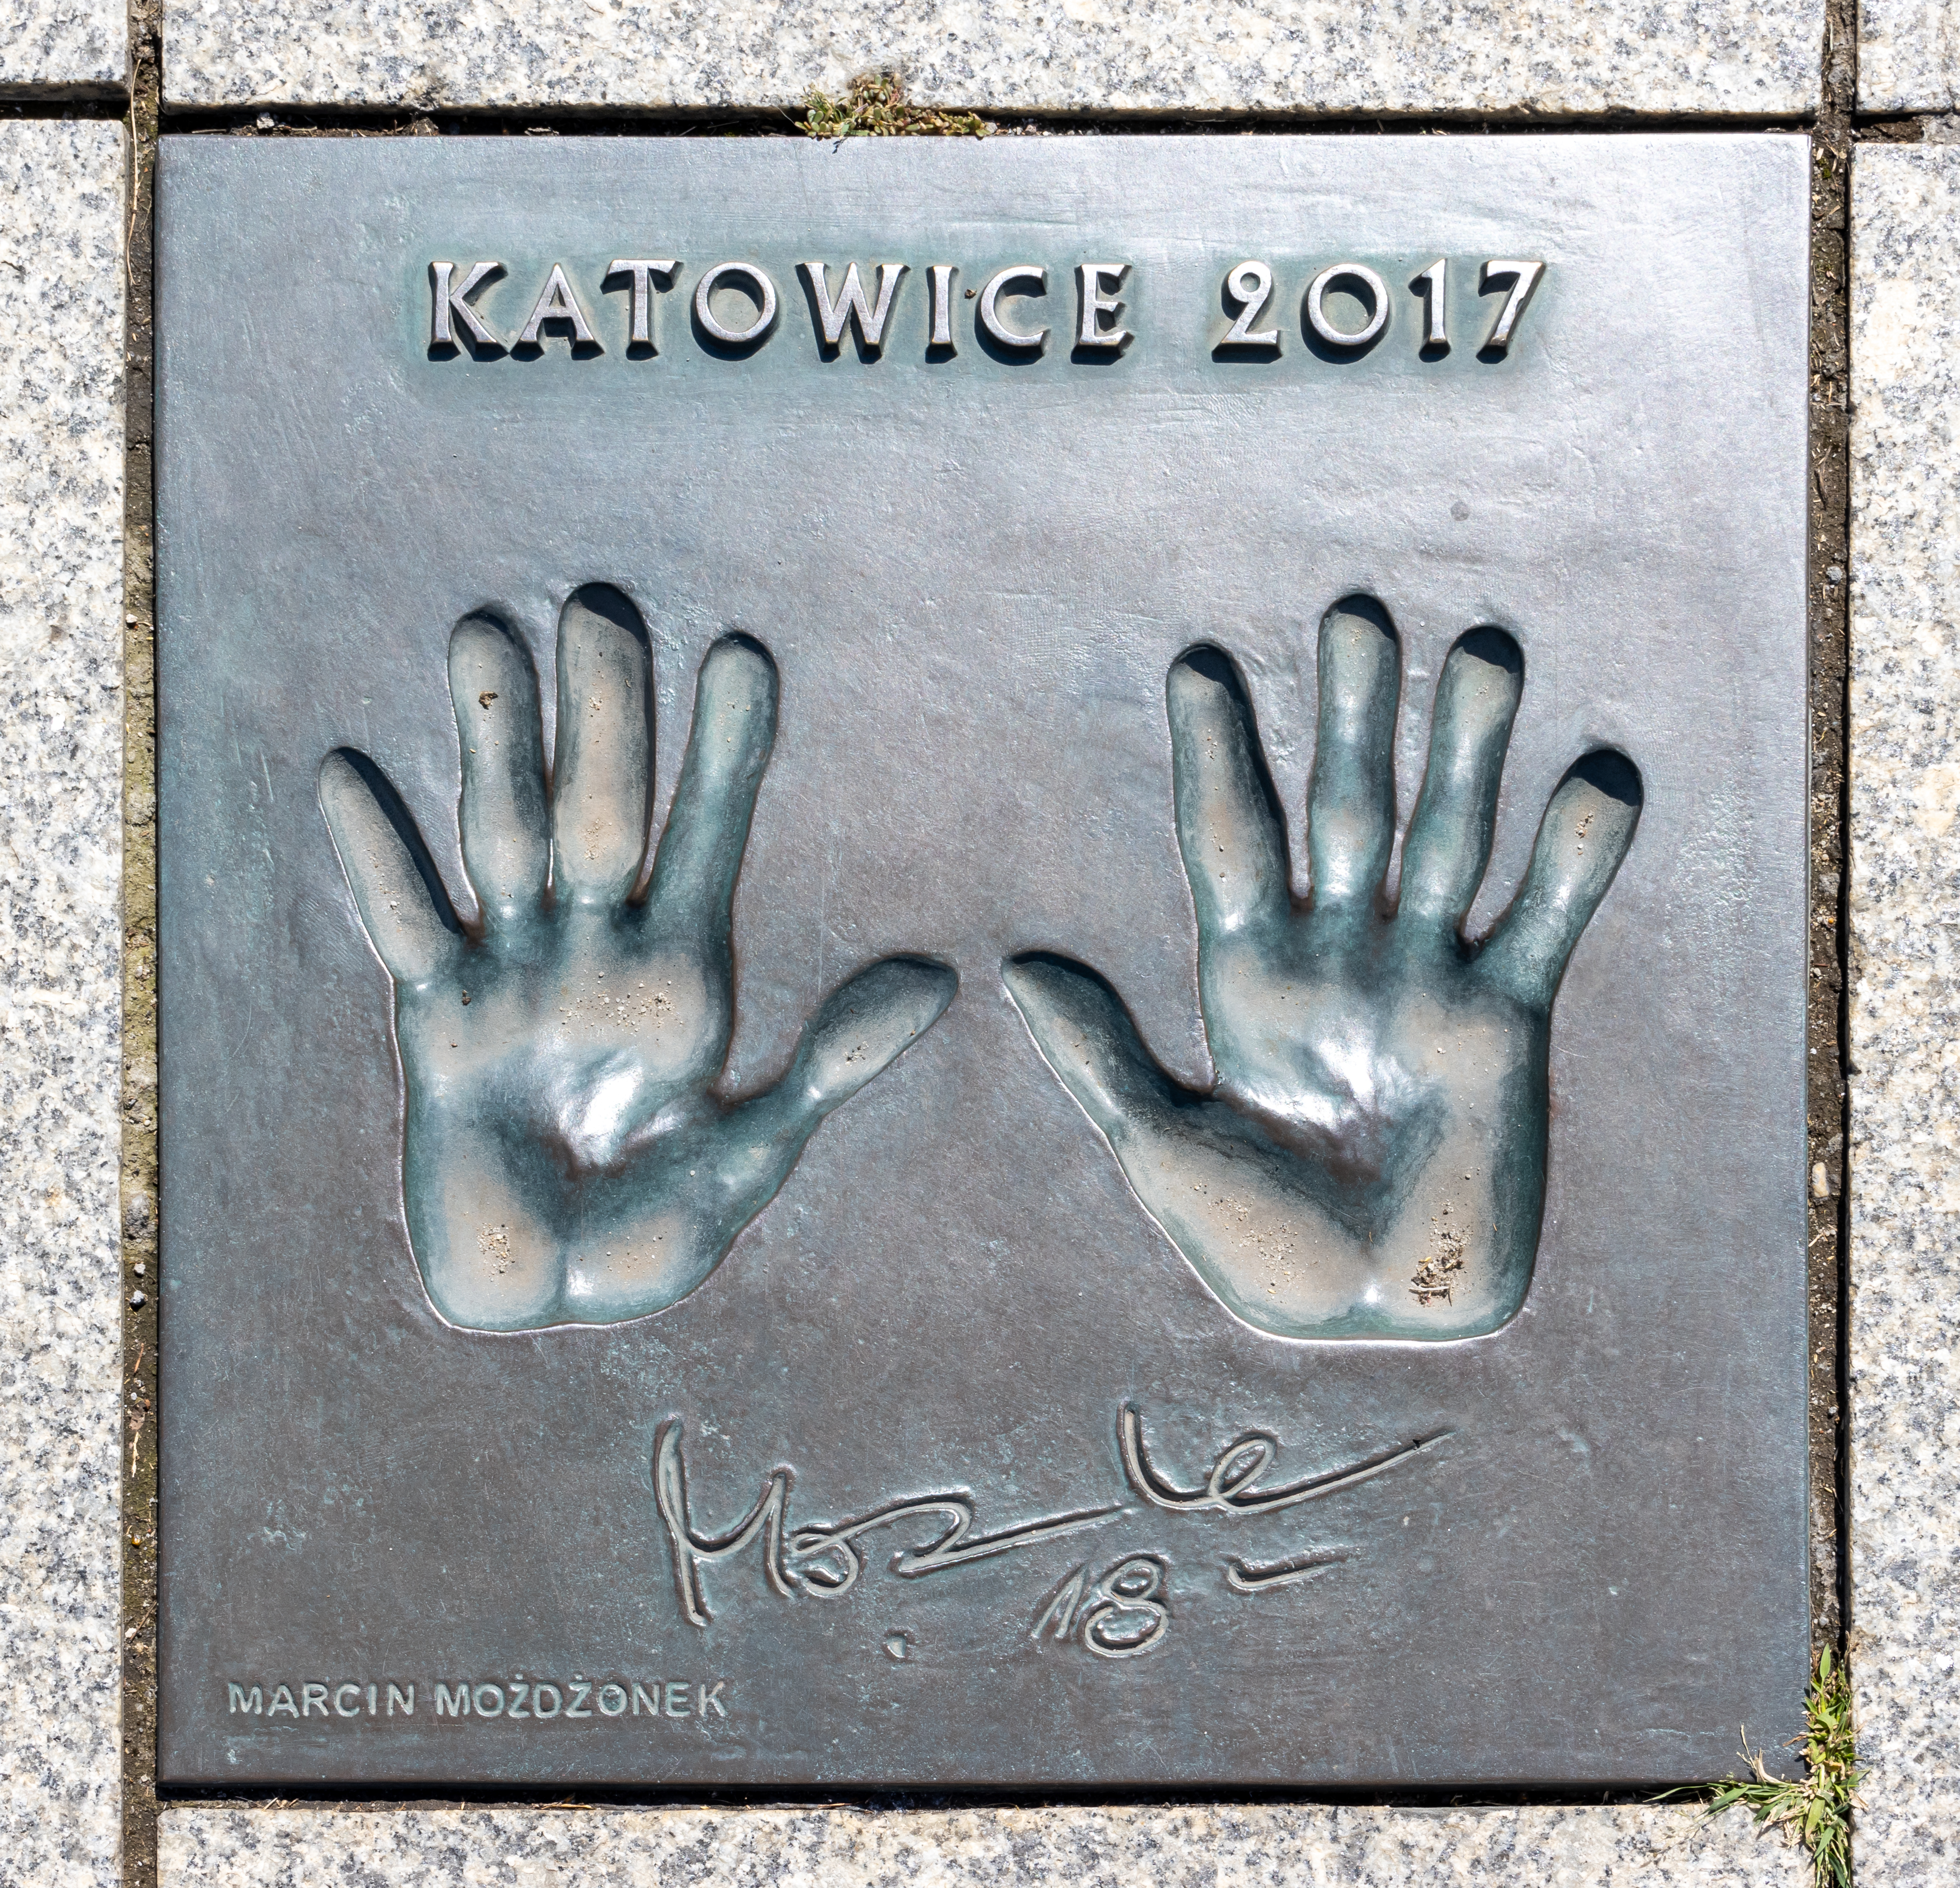
Signature of: marcin możdżonek